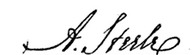
Signature of: anne steele